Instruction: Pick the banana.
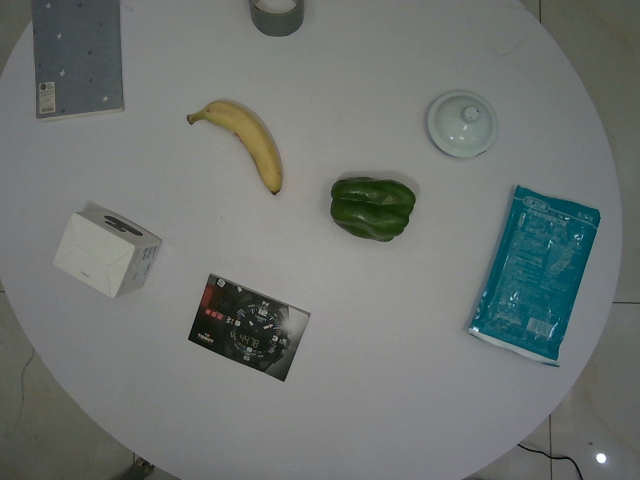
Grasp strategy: vertical